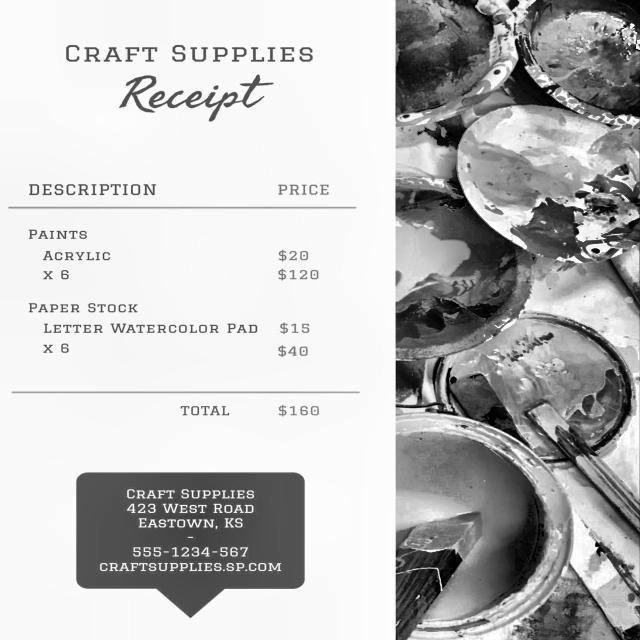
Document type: Invoice